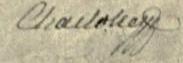
Signature of: maria carolina of austria